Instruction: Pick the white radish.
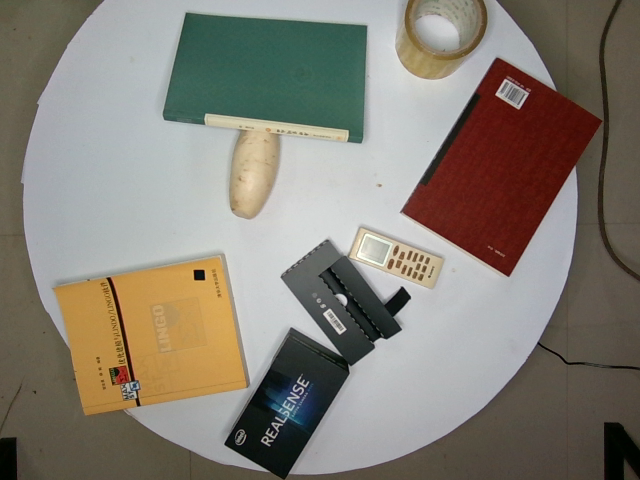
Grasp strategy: vertical